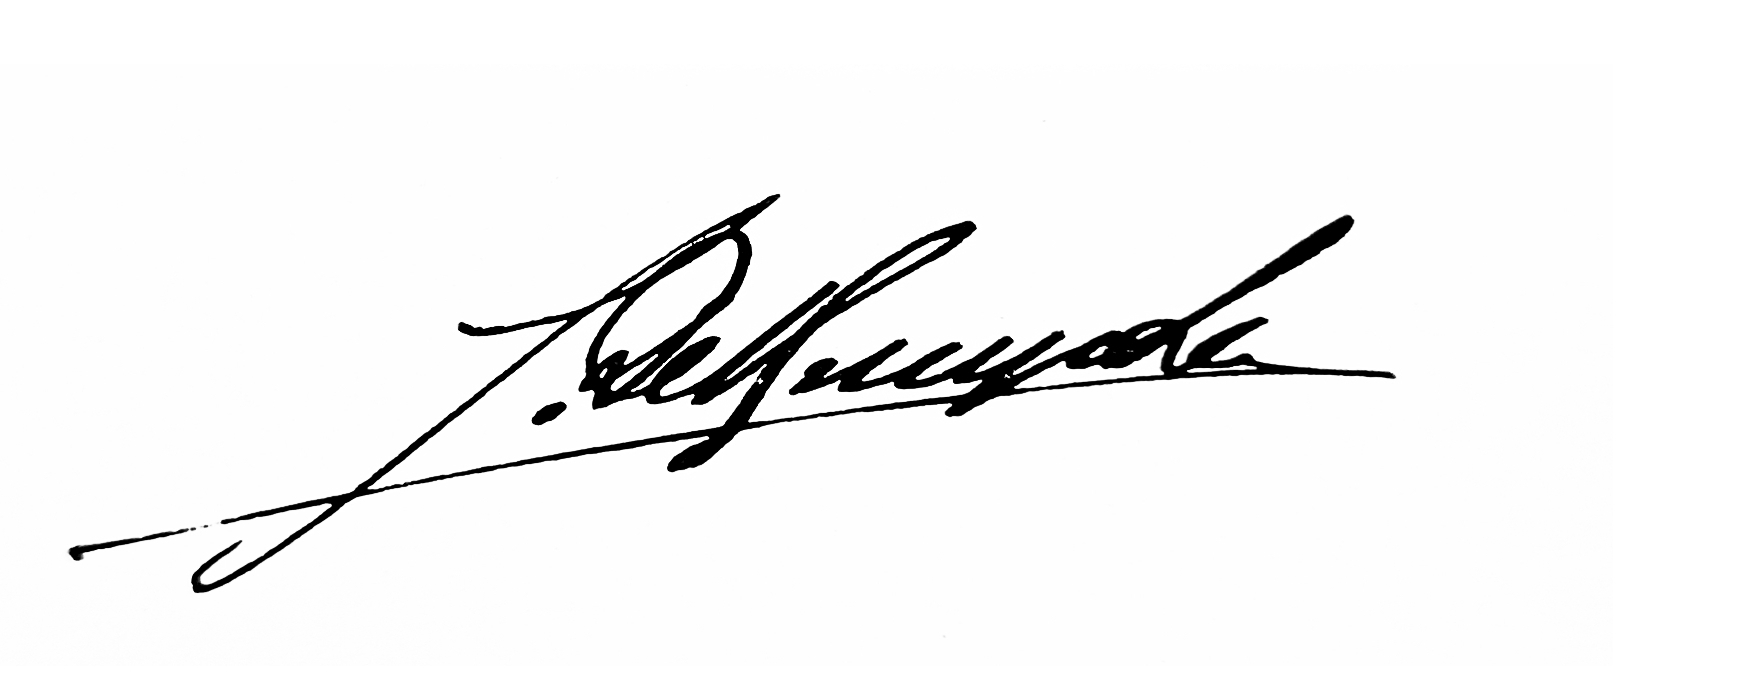
Signature of: jules de bruycker